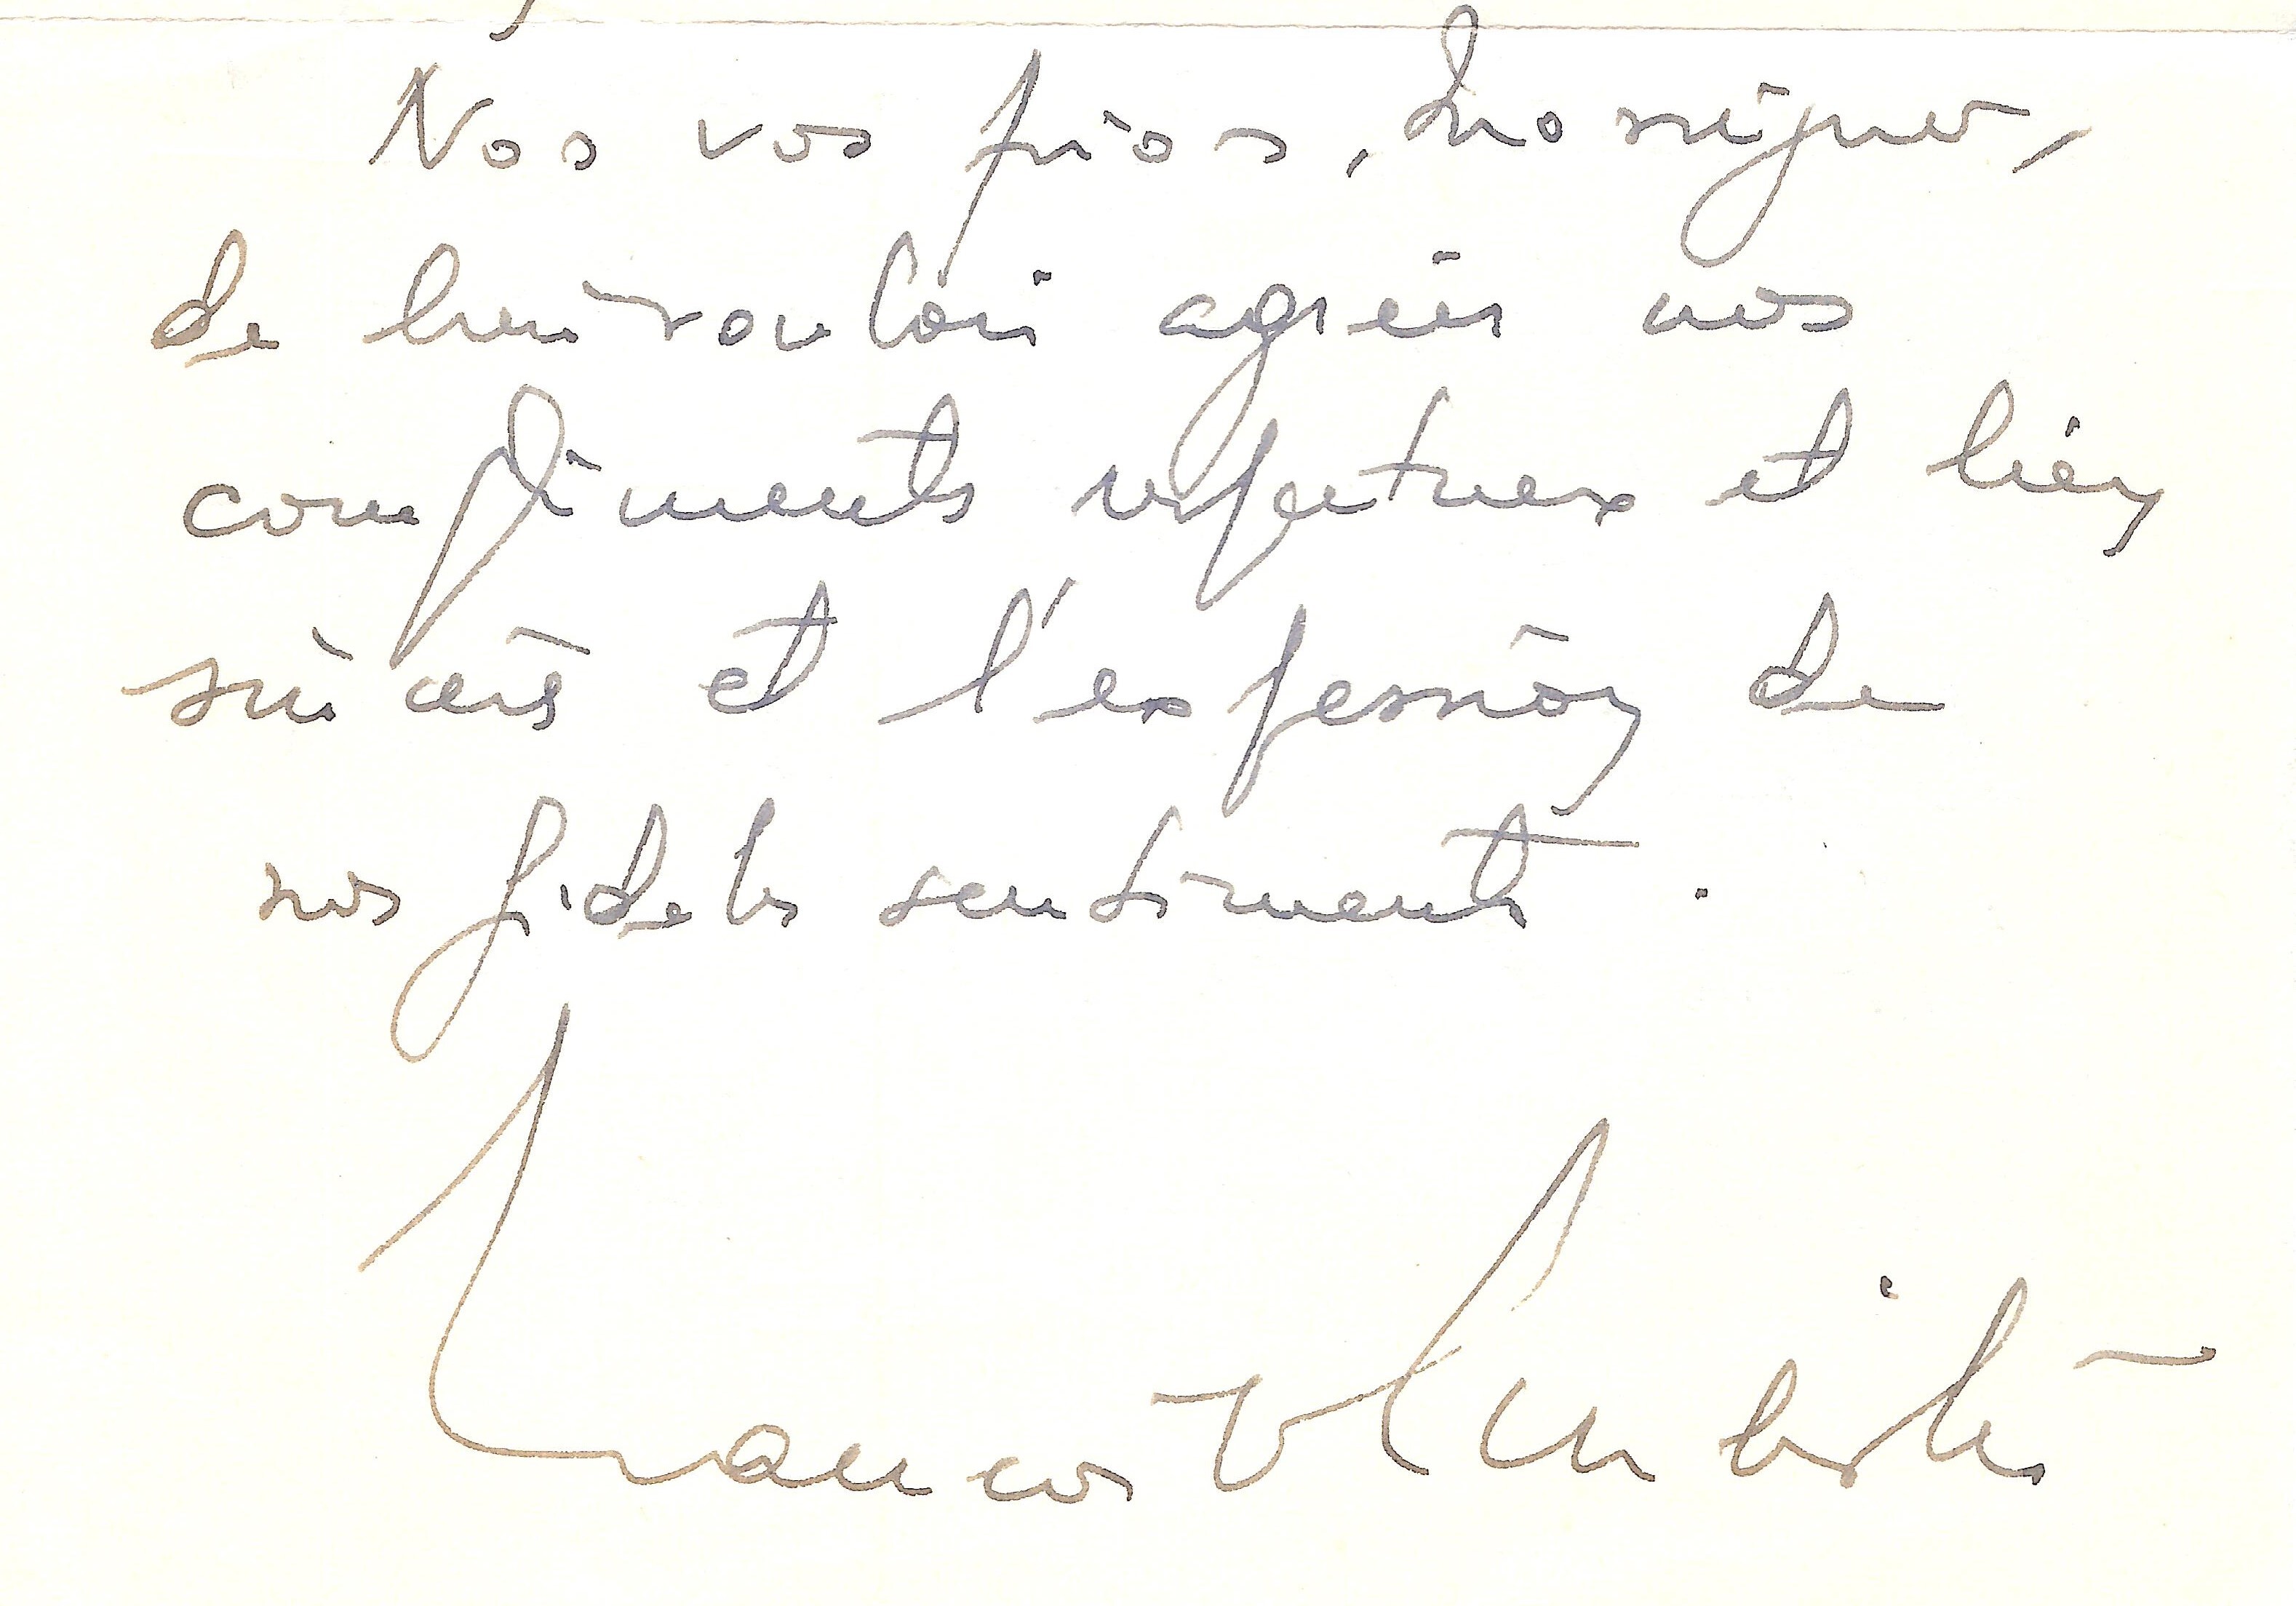
Signature of: françois schleiter